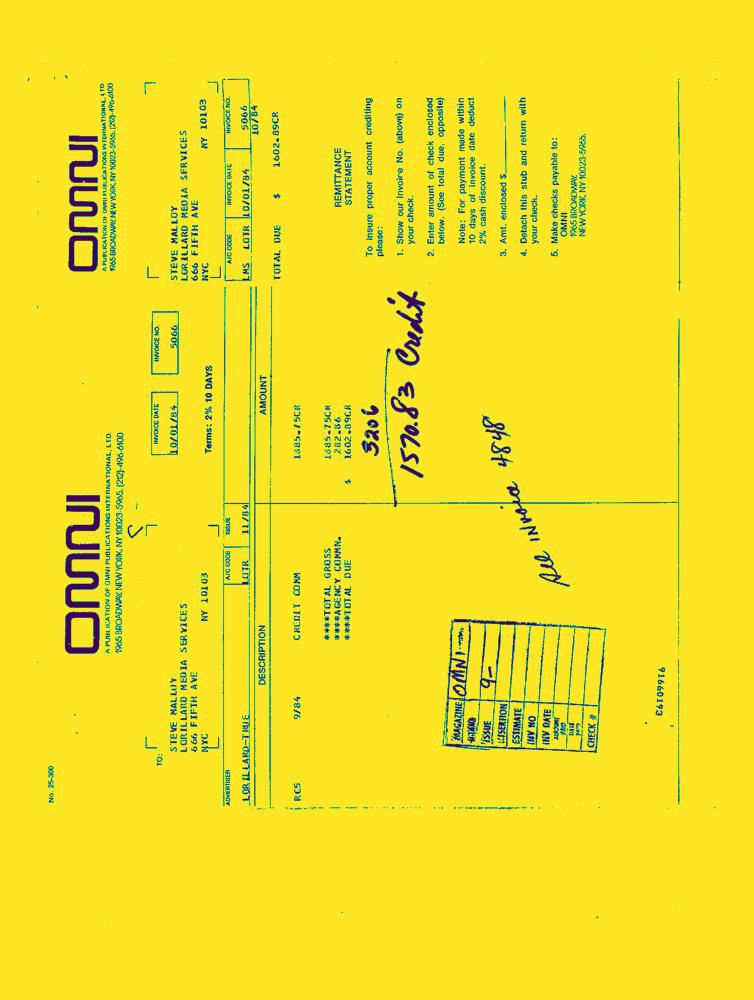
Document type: Invoice-Doc